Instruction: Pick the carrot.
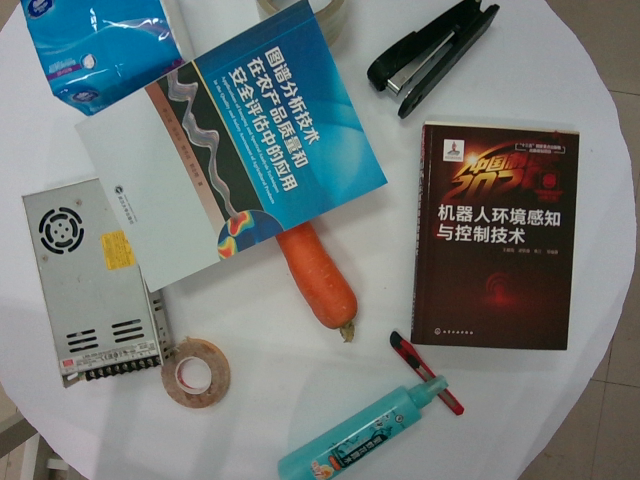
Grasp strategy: vertical